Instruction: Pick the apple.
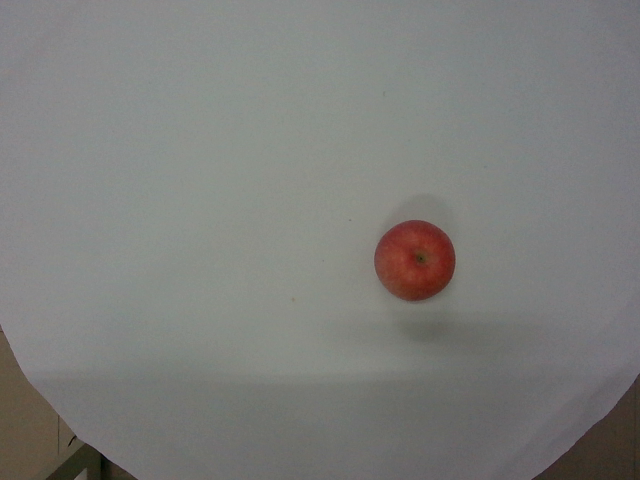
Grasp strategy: vertical